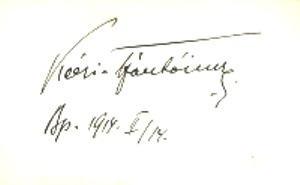
Signature of: imre keéri szántó